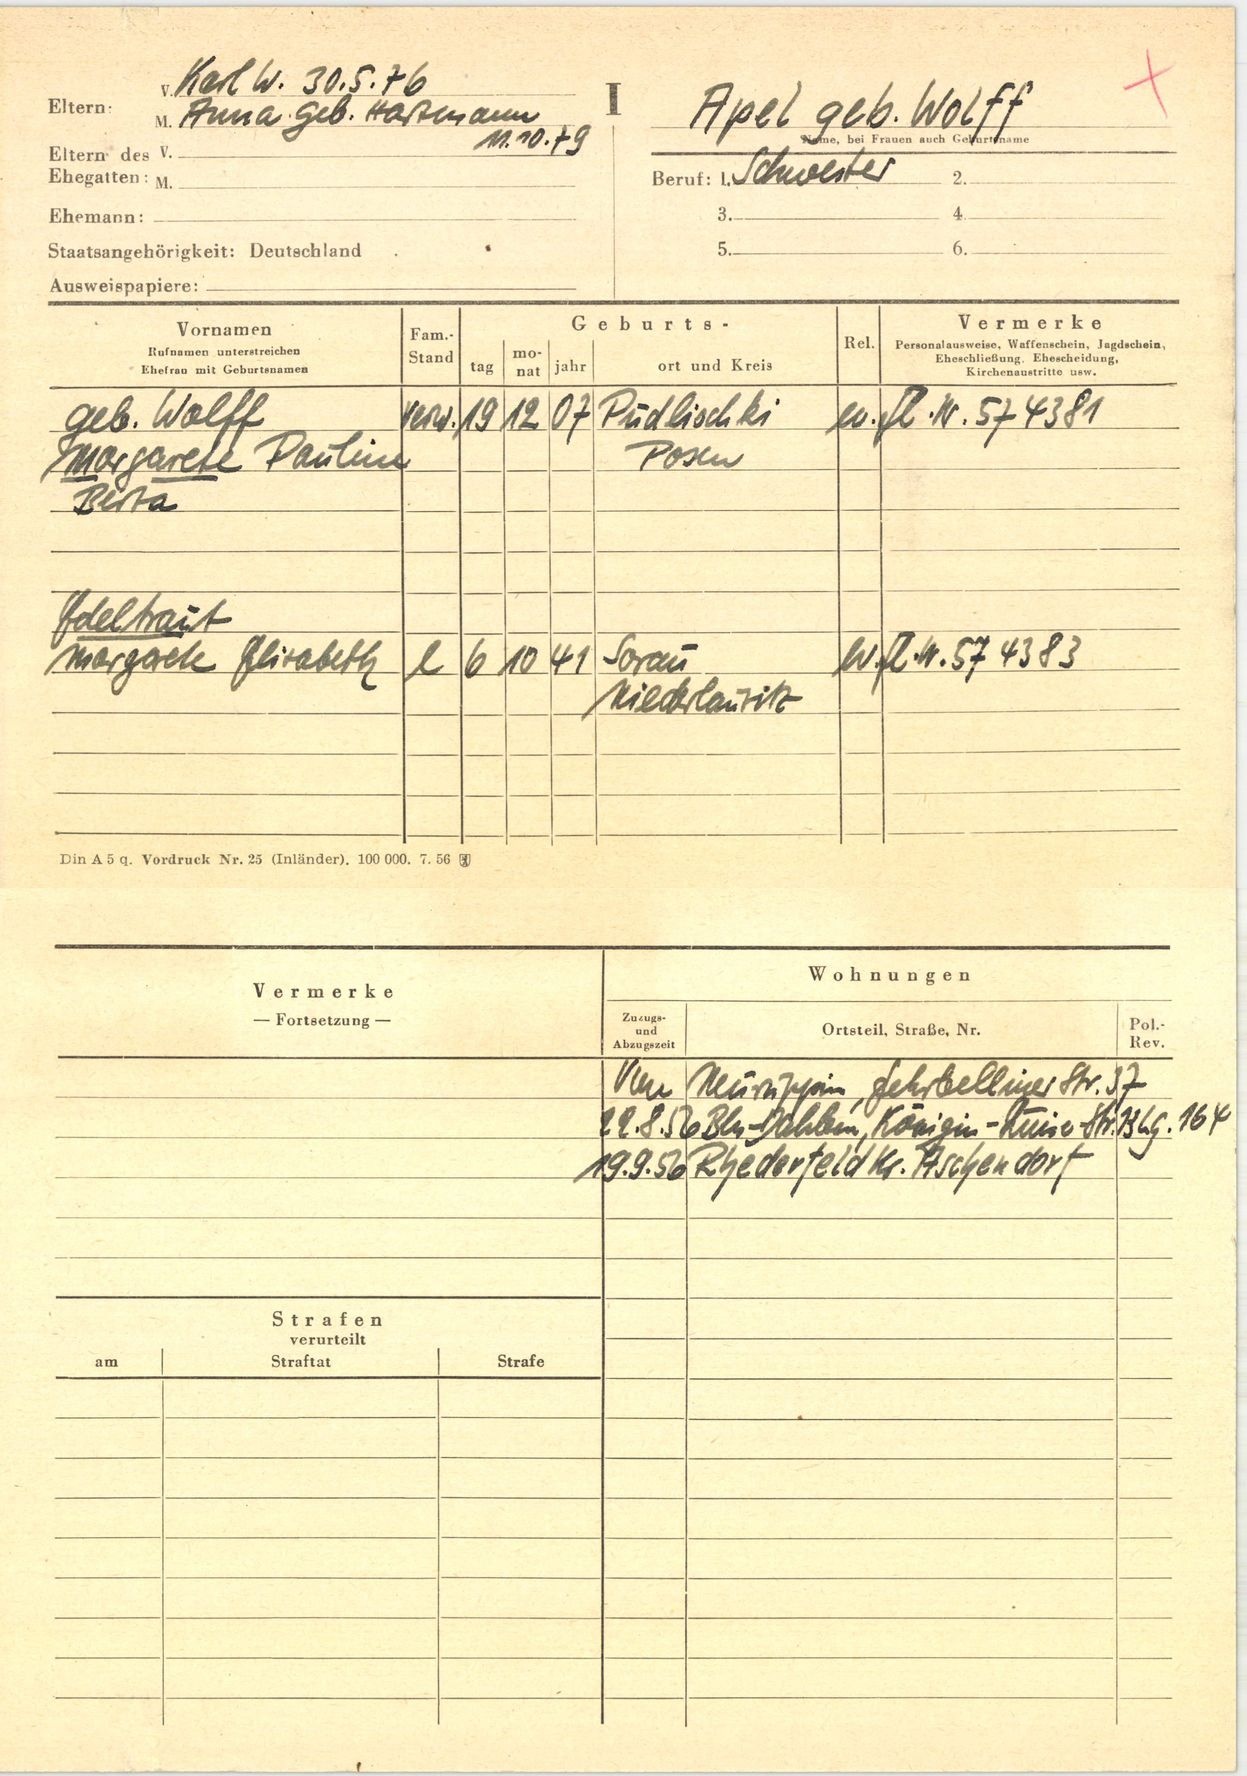
Appel geb. Wolff